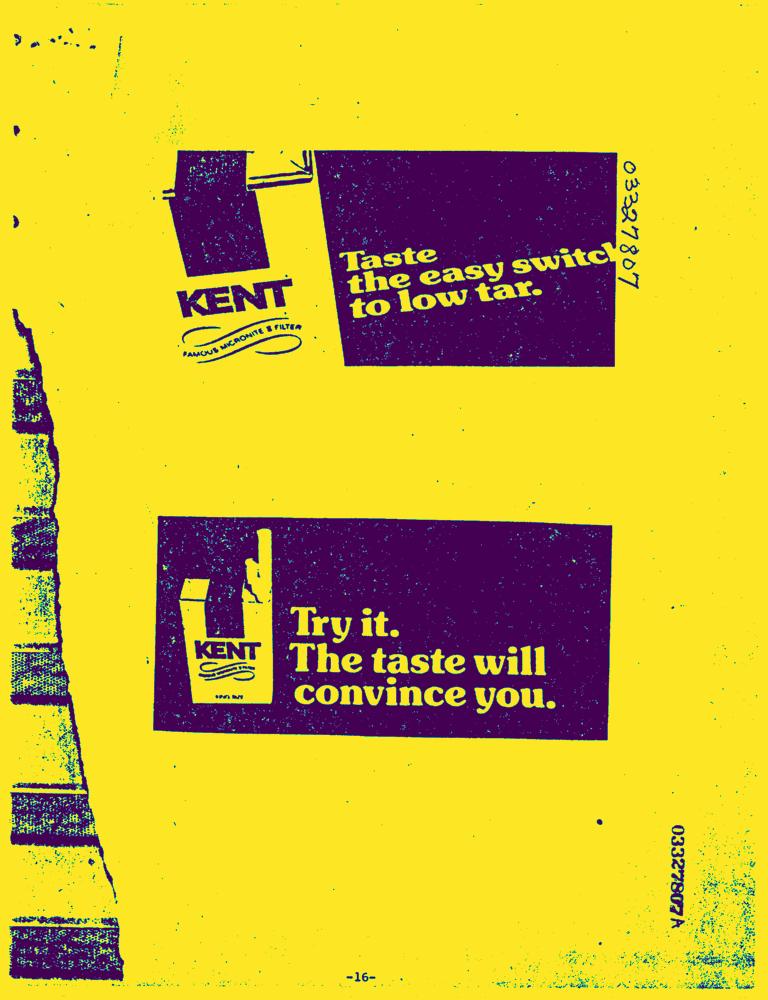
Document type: AD